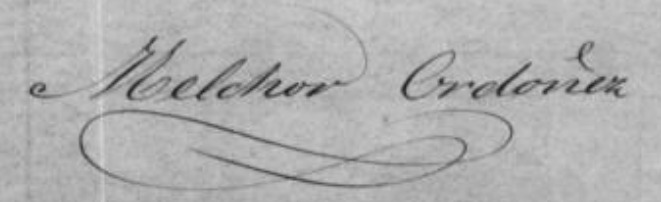
Signature of: melchor ordóñez y viana